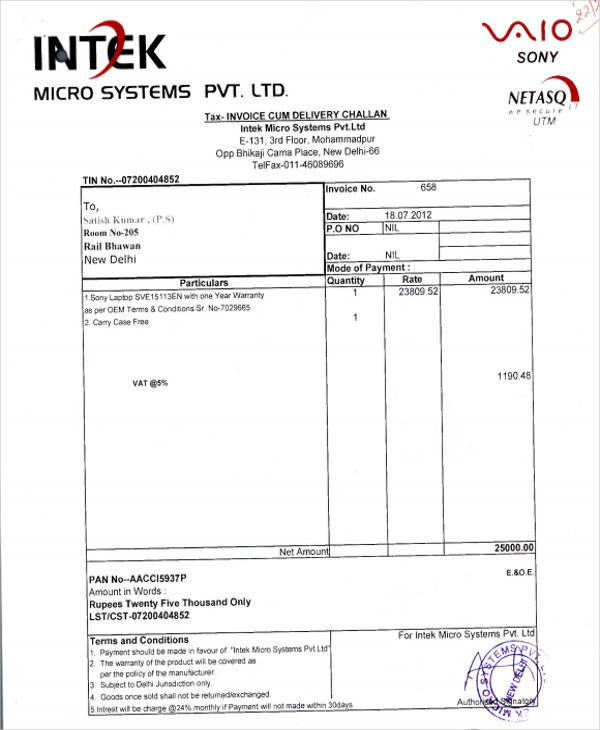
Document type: Invoice